Question: What do the imaging results show?
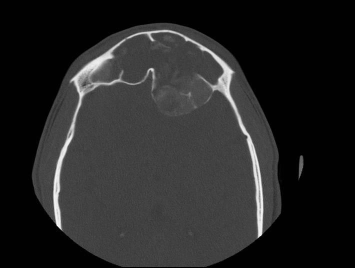
Answer: The imaging shows •  Image 1: Axial CT with expansion and opacification of frontal sinus, with marked thinning and disruption of bone comprising the inner table of the frontal bone
•  Image 2: Axial CT with expansion of ethmoid sinus, with disruption of bone comprising the left lamina papyracea
•  Image 3: Coronal CT with expansion of all paranasal sinuses, with extradural extension into the anterior cranial fossa and extraconal extension into the left orbit
•  Image 4: T1 MRI with heterogeneous signal in the frontal sinuses without changes to the frontal lobe of the brain
•  Image 5: T2 MRI with extradural expansion of heterogeneous mass into the anterior cranial fossa Expansion and opacification of frontal sinus, with thinning and disruption of bone comprising the inner table of the frontal bone.